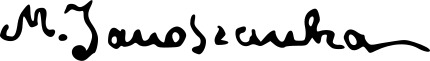
Signature of: michalina janoszanka